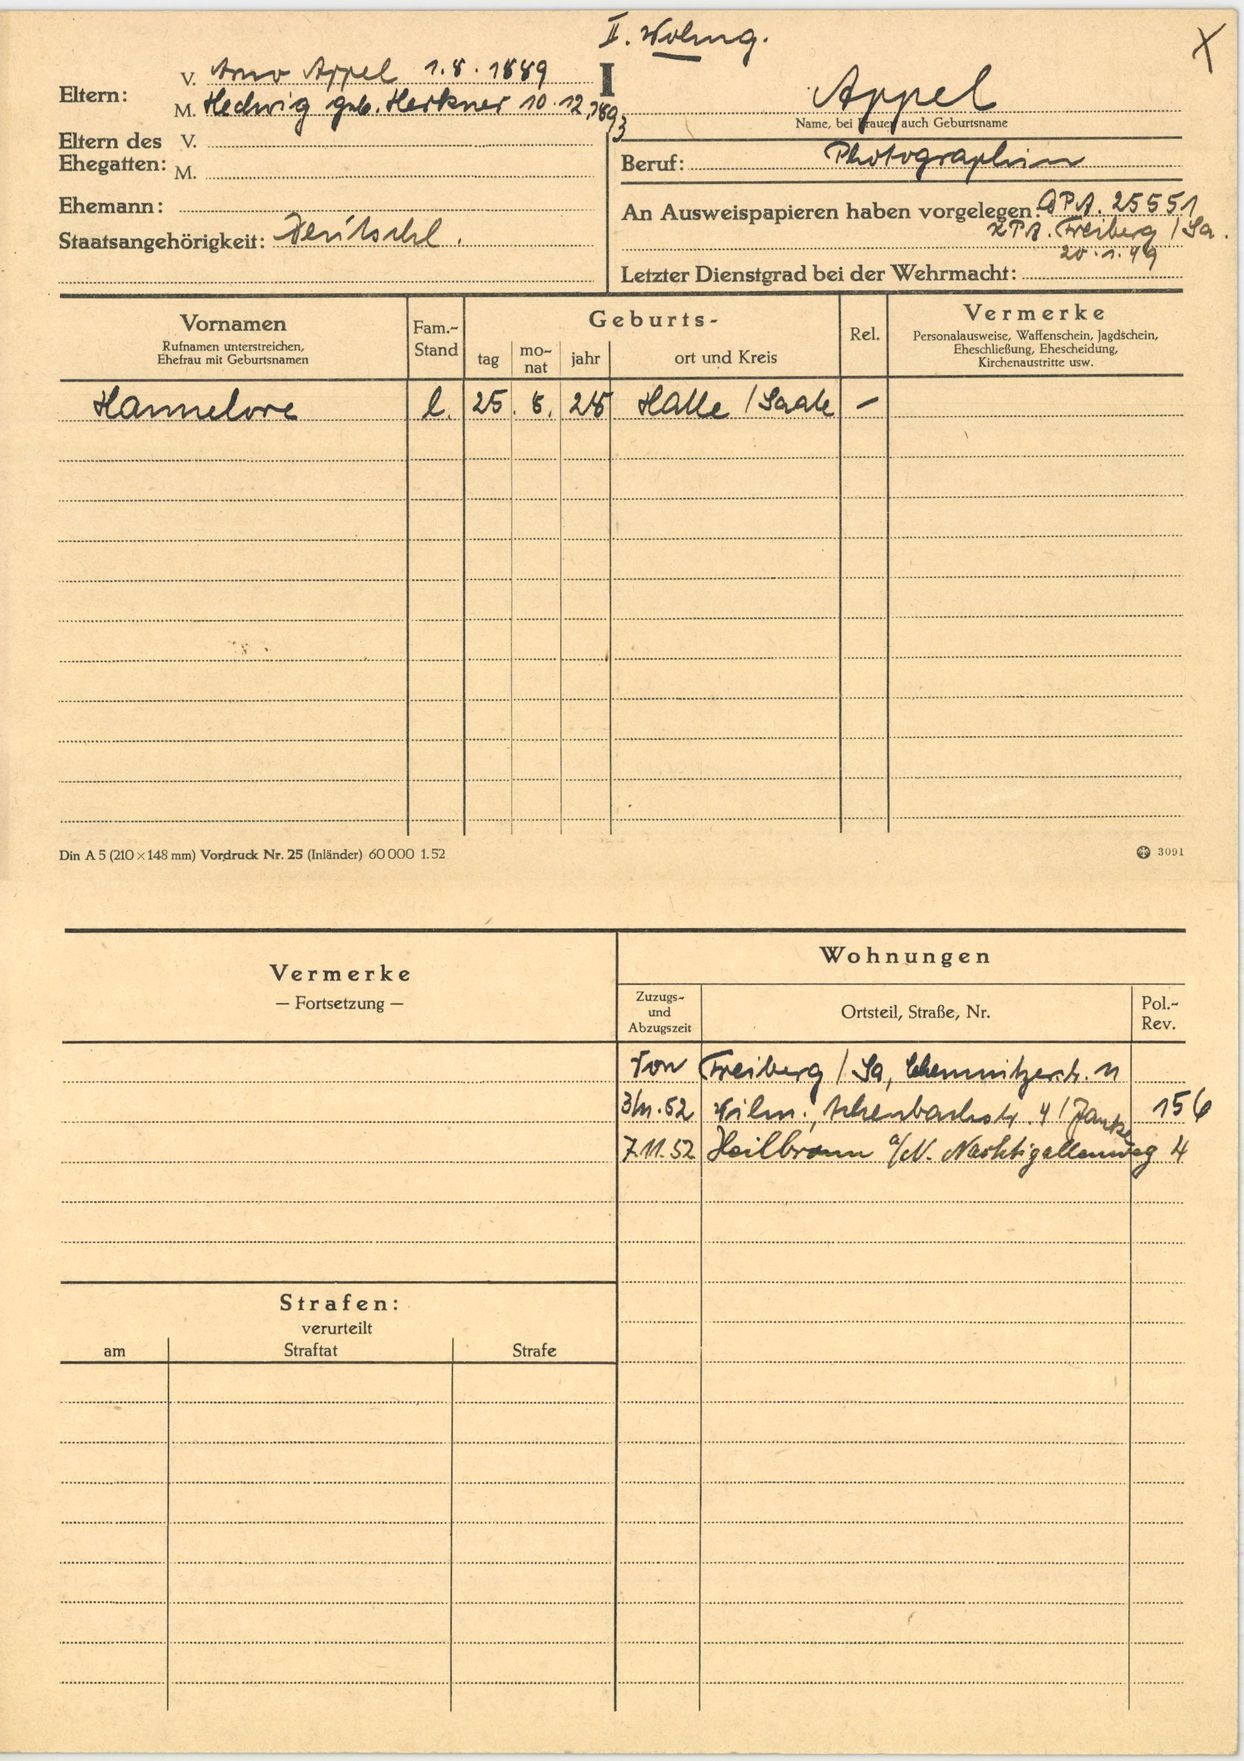
Appel